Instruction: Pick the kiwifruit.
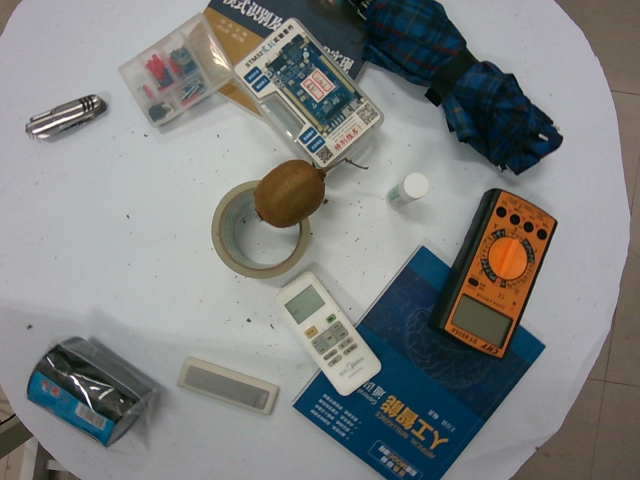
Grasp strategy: vertical